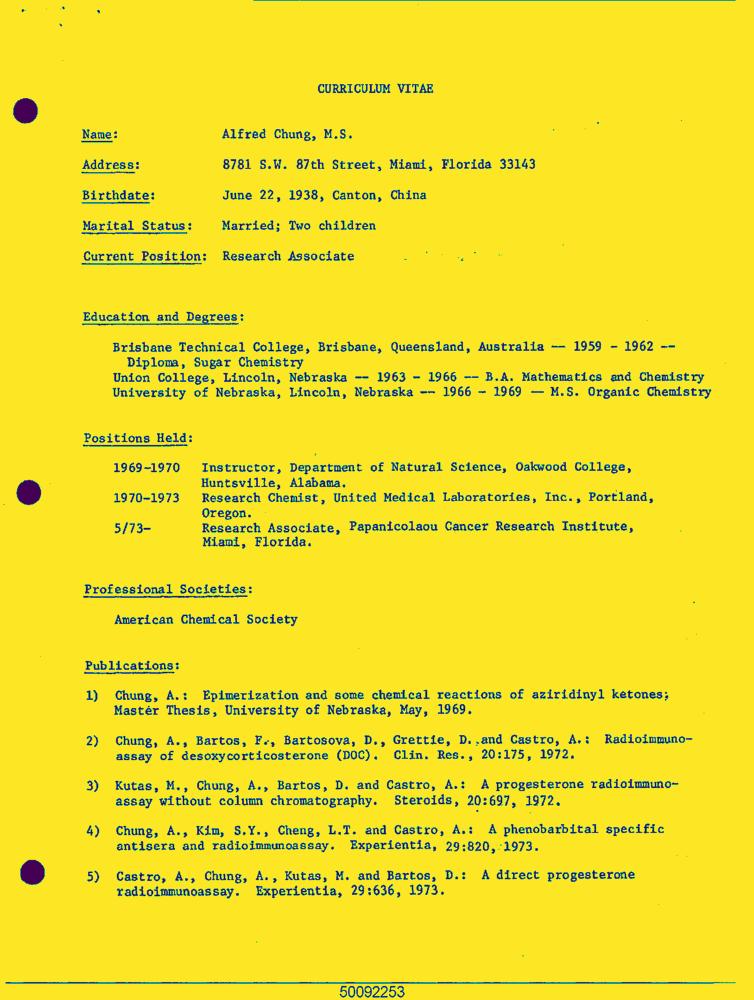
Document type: Resume-Doc